Question: What is the filing due date as per the document?
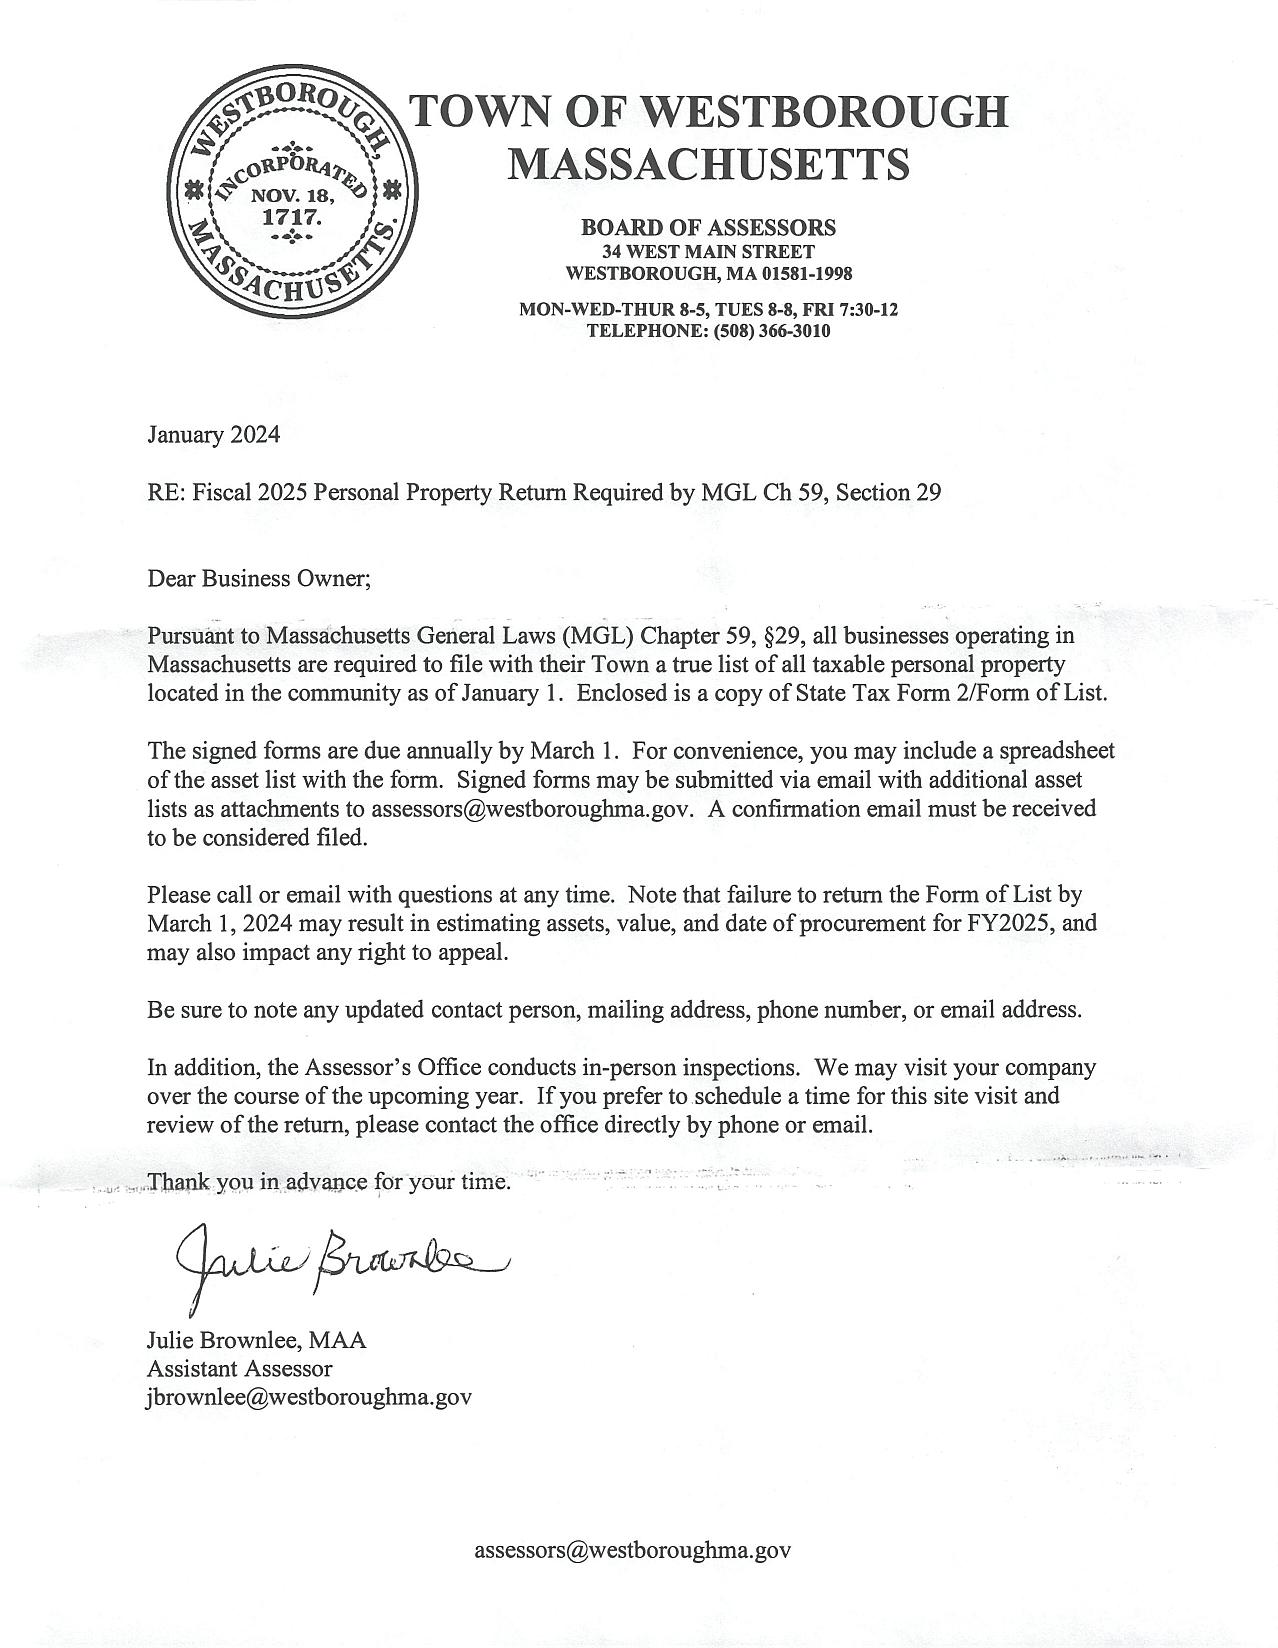
Answer: "1-Mar-24"